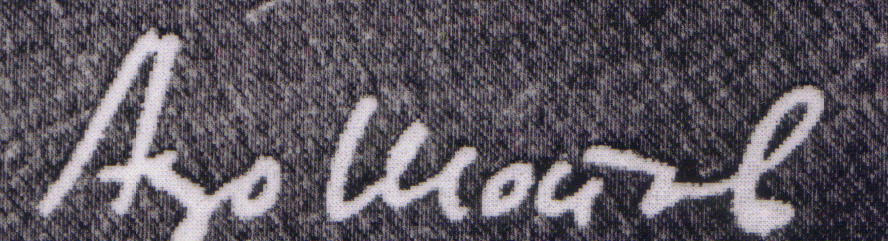
Signature of: aco šopov